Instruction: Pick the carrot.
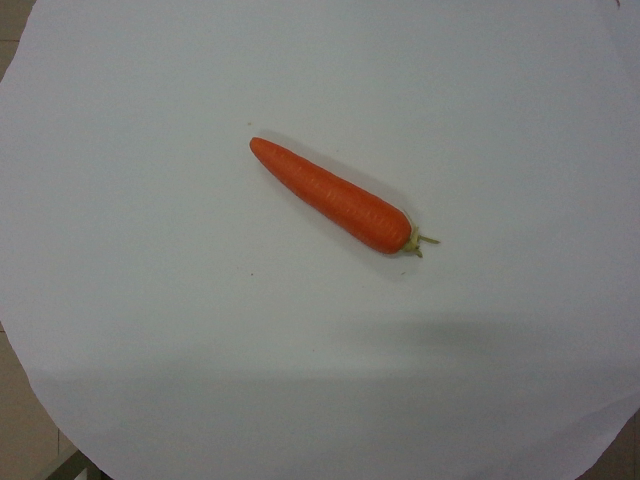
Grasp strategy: vertical